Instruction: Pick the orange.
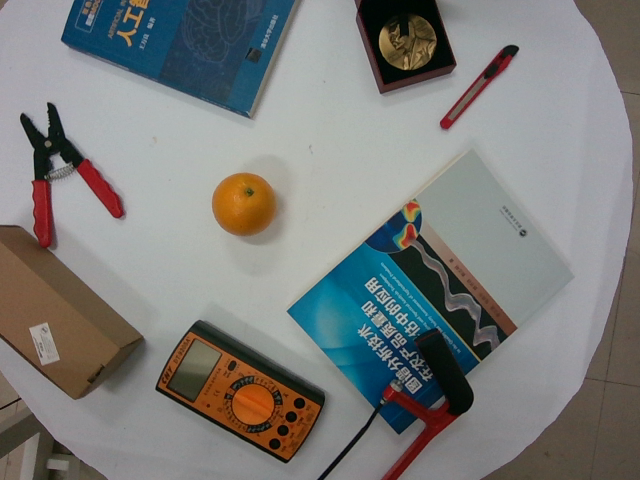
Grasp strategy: vertical